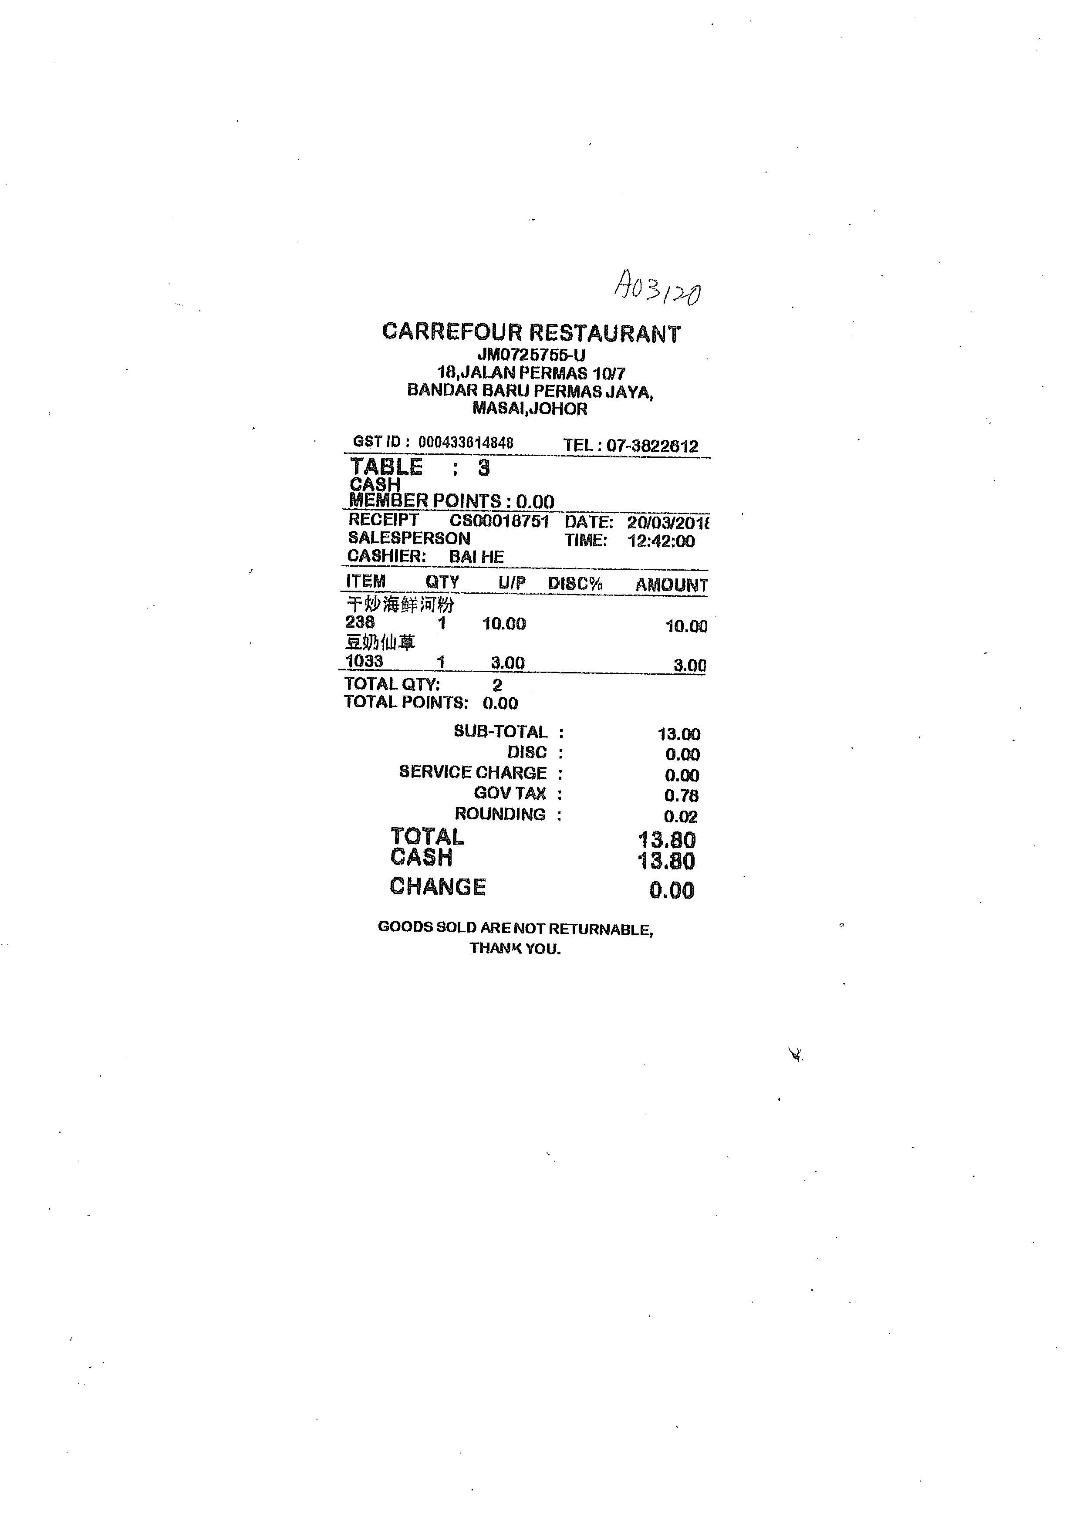
CARREFOUR RESTAURANT
JM0725755-U
18,JALAN PERMAS 10/7
BANDAR BARU PERMAS JAYA,
MASAI,JOHOR
GST ID : 000433614848
TEL : 07-3822612
TABLE
:
3
CASH
MEMBER POINTS : 0.00
RECEIPT
CS00018751
DATE: 20/03/2018
SALESPERSON
TIME: 12:42:00
CASHIER:
BAI HE
ITEM
QTY
U/P
DISC%
AMOUNT
238
1
10.00
10.00
1033
1
3.00
3.00
TOTAL QTY:
2
TOTAL POINTS: 0.00
SUB-TOTAL :
13.00
DISC :
0.00
SERVICE CHARGE :
0.00
GOV TAX :
0.78
ROUNDING :
0.02
TOTAL
13.80
CASH
13.80
CHANGE
0.00
GOODS SOLD ARE NOT RETURNABLE,
THANK YOU.
***
***